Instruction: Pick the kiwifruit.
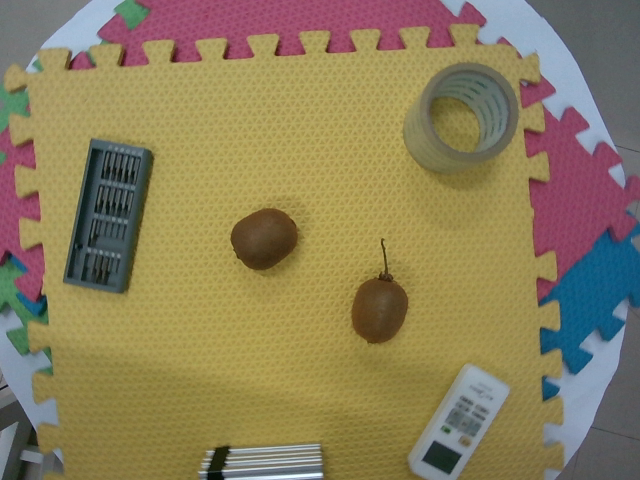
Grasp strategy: vertical